Question: What is the property identification or parcel number listed?
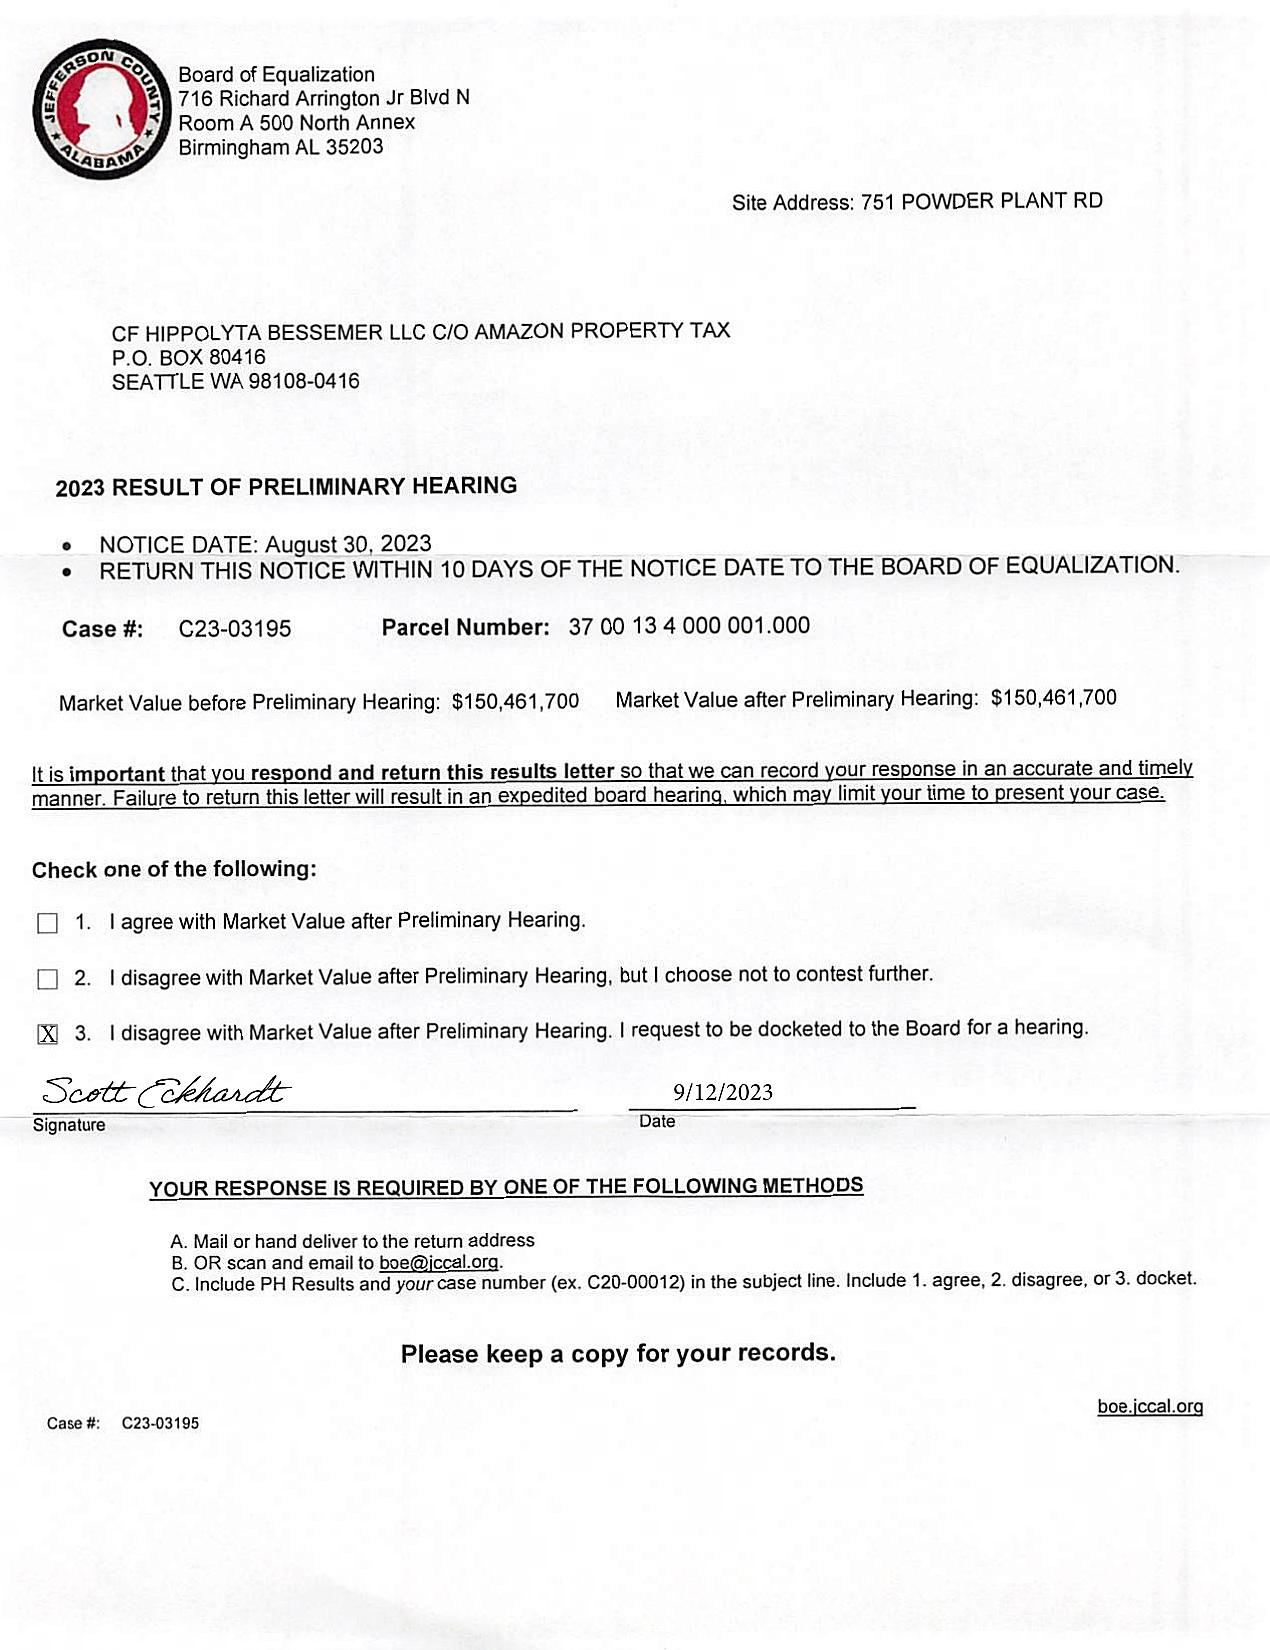
Answer: "37 00 13 4 000 001.000"